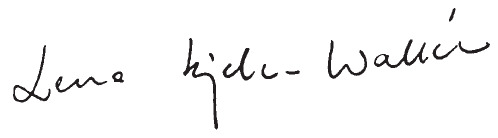
Signature of: lena hjelm wallén